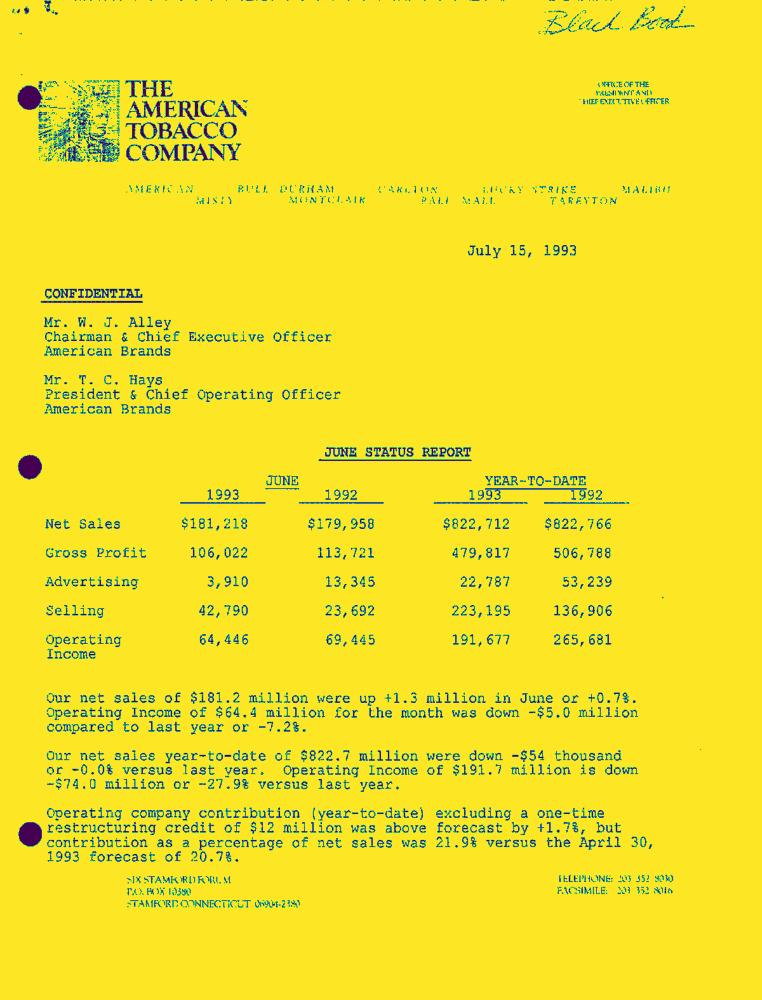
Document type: Letter-Doc